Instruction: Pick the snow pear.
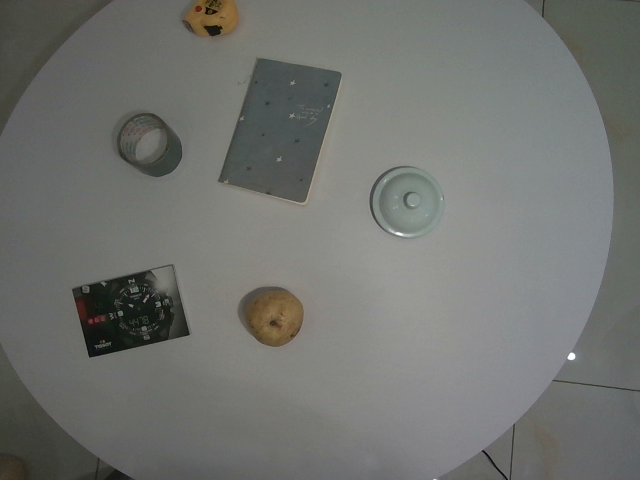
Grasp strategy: vertical